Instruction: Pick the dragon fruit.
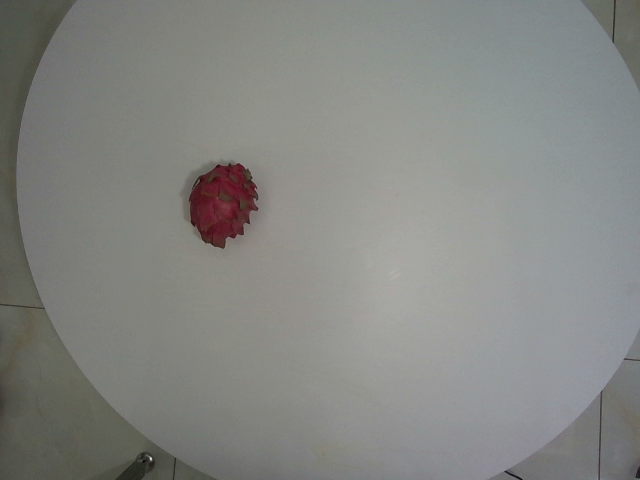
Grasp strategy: vertical